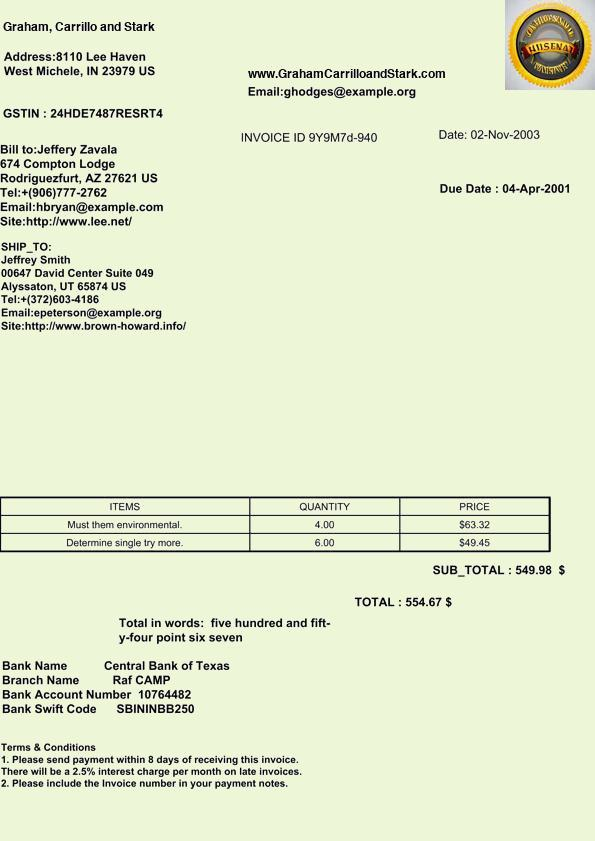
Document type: Invoice